Identify and extract the amount in words, amount in numbers, payee name, cheque date, and bank name from the image.
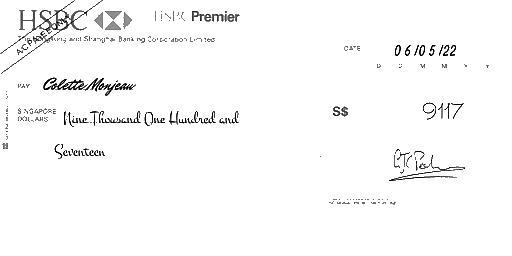
amt_in_words: Nine Thousand One Hundred and Seventeen
amt_in_figures: 9117
payee_name: Colette Monjeau
bank_name: HSBC
cheque_date: 06/05/22